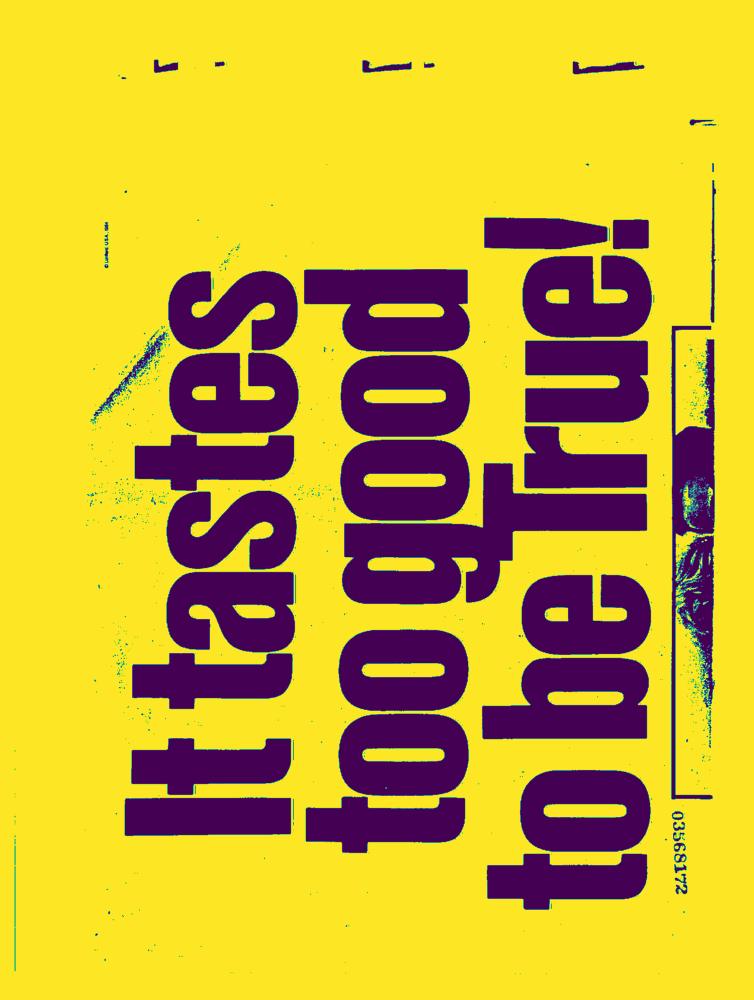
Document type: AD